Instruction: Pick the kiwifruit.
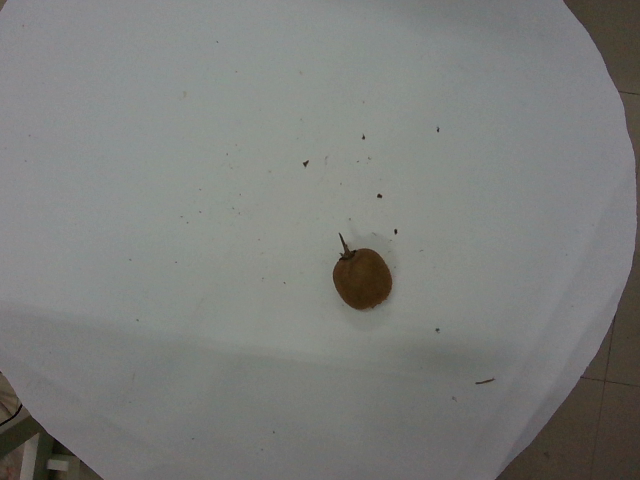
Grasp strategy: vertical